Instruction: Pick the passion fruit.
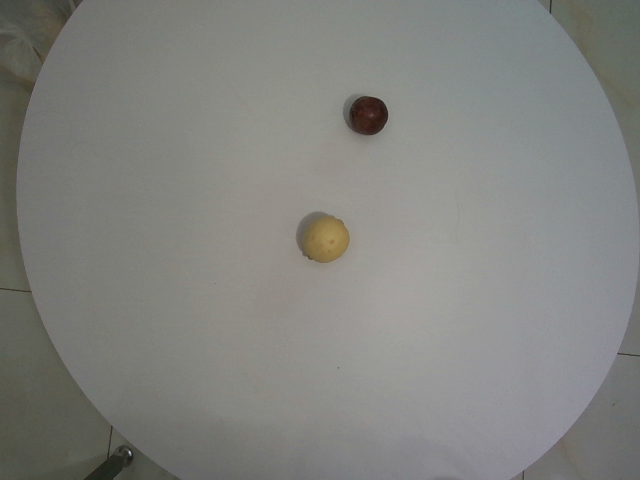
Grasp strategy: vertical